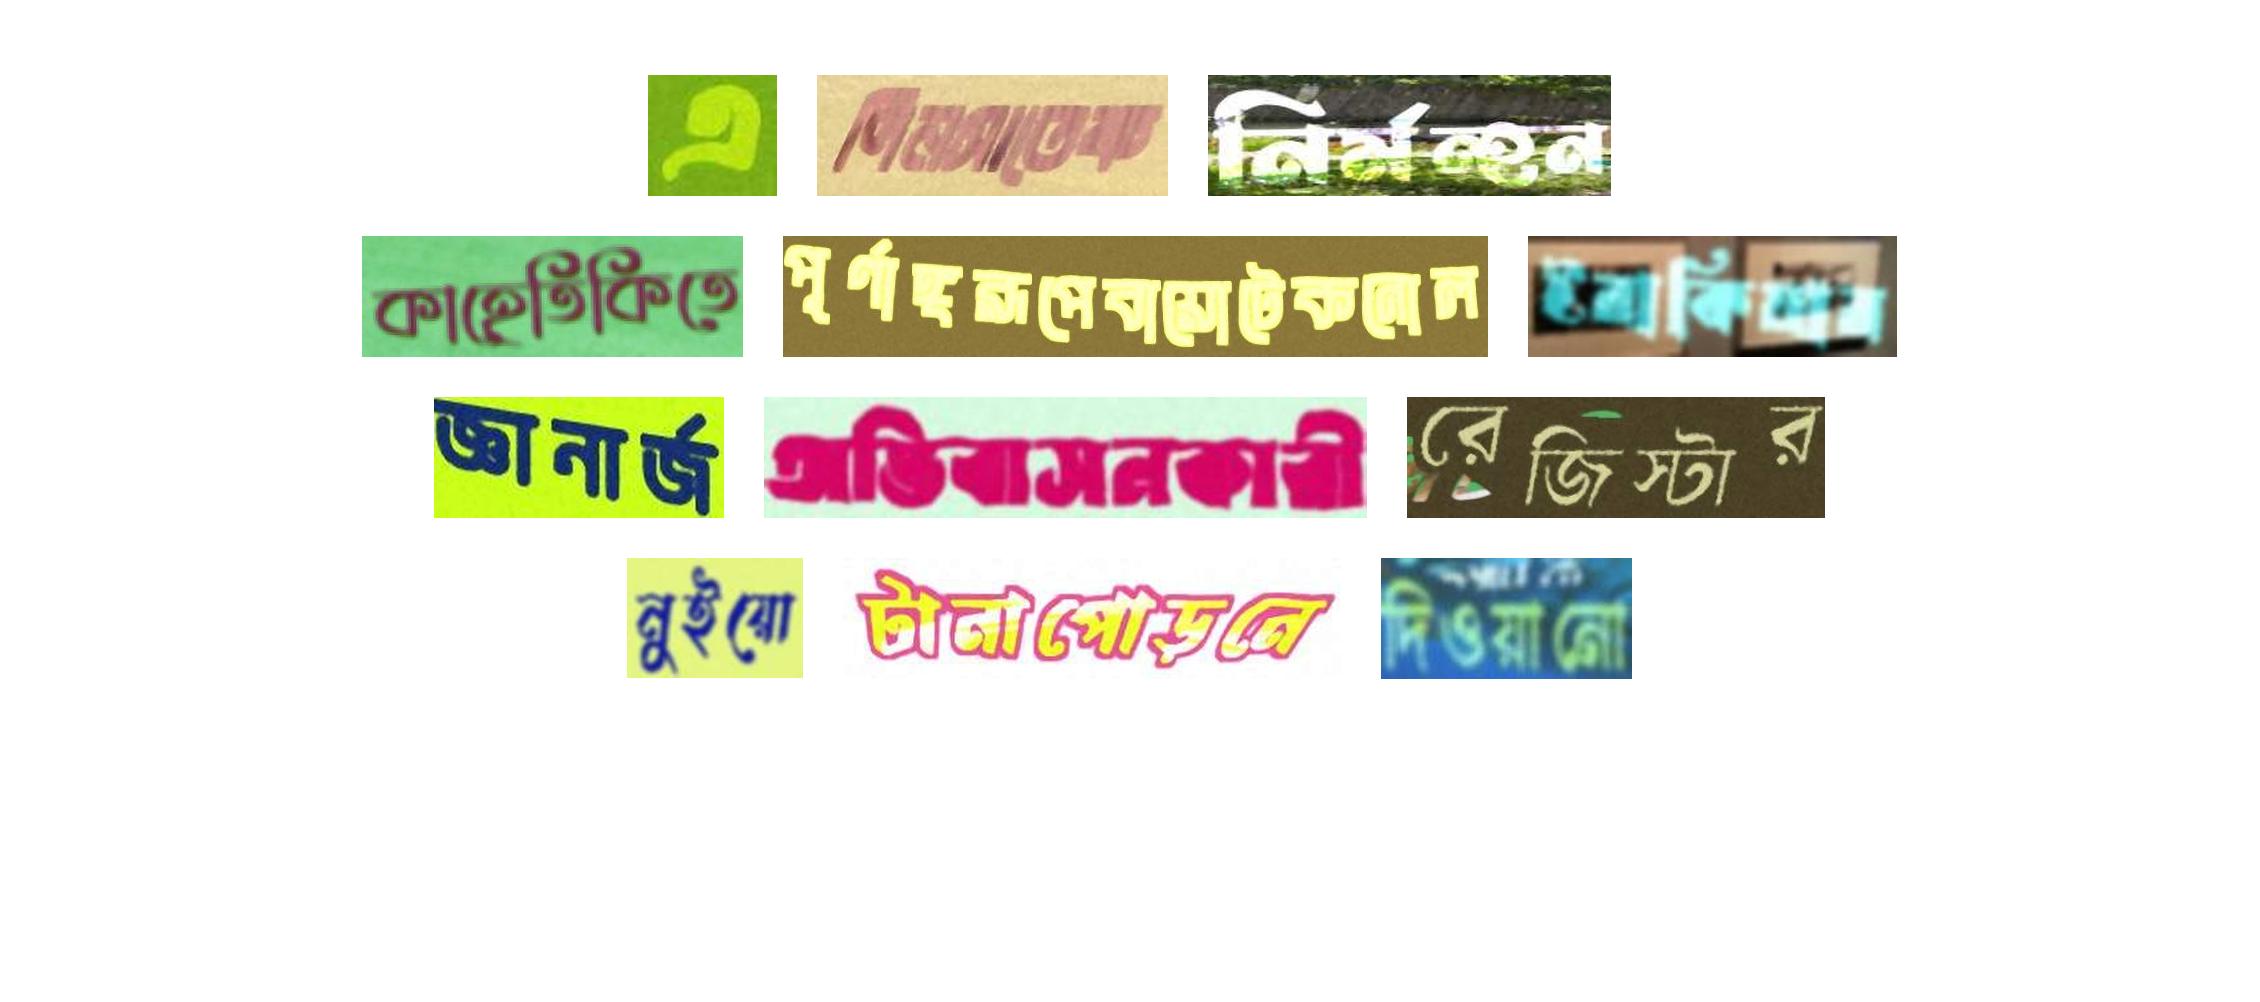
এ দিনসাতেক নির্মন্হন
কাহেতিকিতে পূর্ণাঙ্গরূপেবায়োটেকনোল ইরাকিয়ার
জ্ঞানার্জ অভিবাসনকারী রেজিস্টার
নুইয়ো টানাপোড়নে দিওয়ানো